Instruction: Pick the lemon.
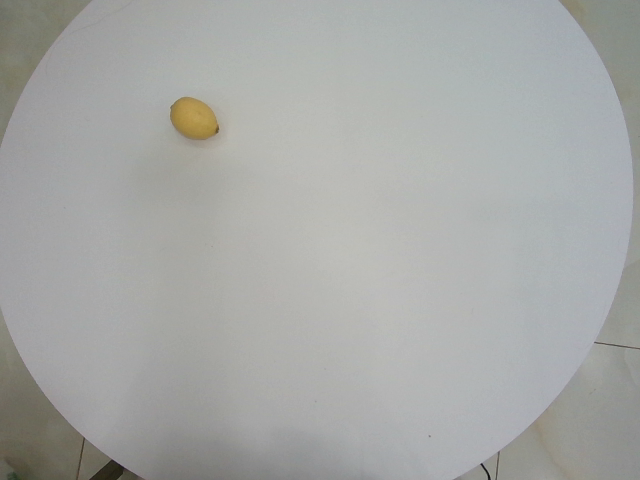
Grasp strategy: vertical